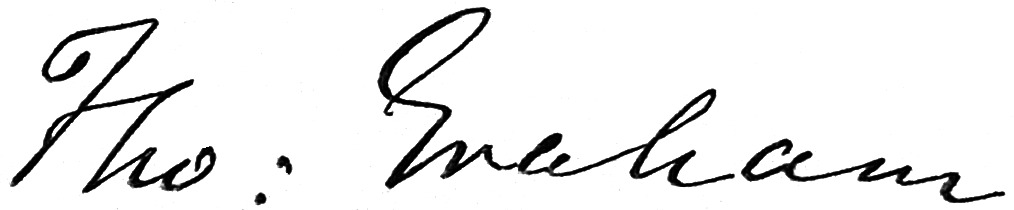
Signature of: thomas graham